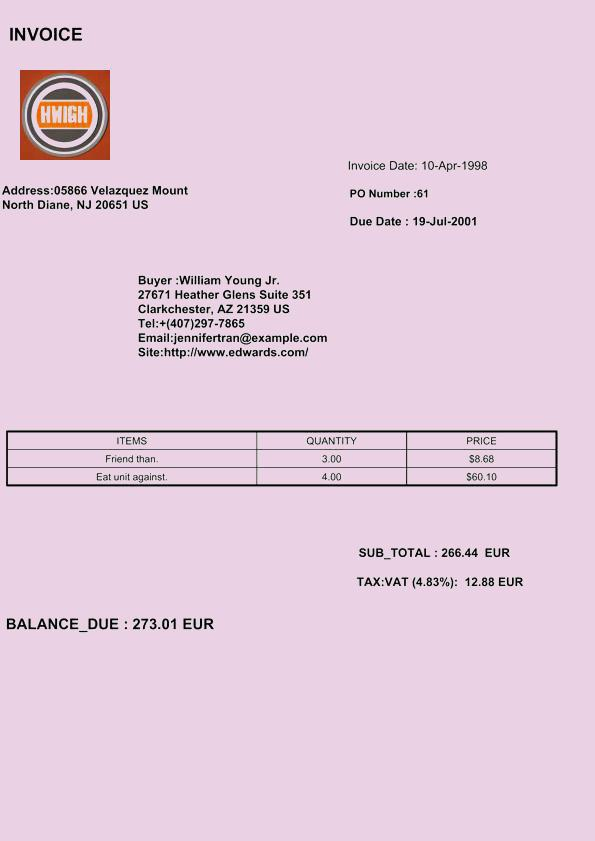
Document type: Invoice